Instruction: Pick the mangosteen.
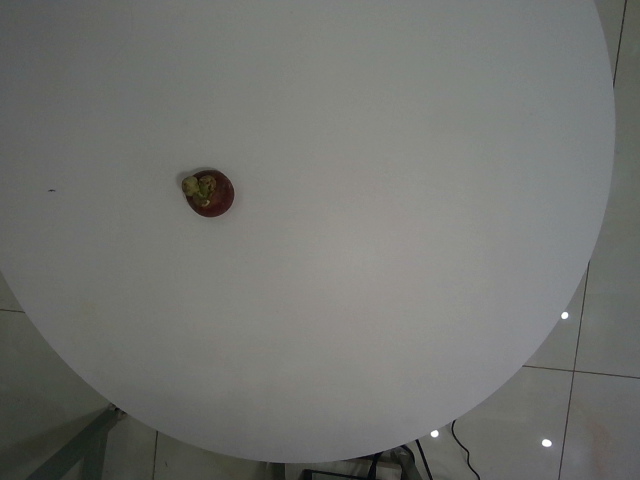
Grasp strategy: vertical